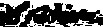
Signature of: lewis r fiske